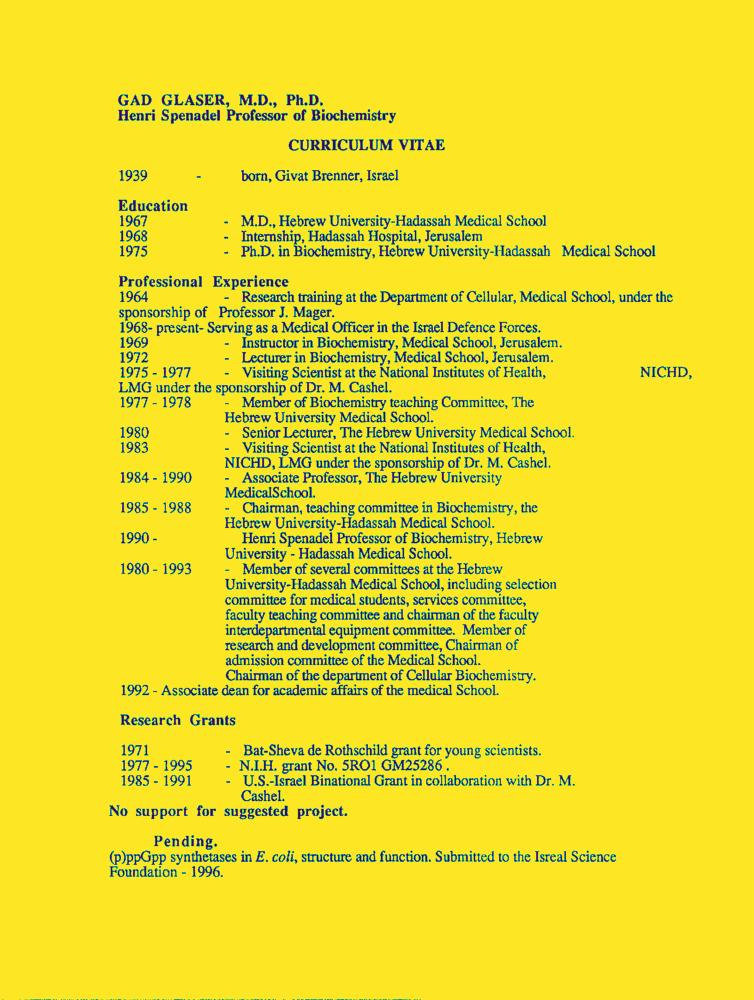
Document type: Resume-Doc